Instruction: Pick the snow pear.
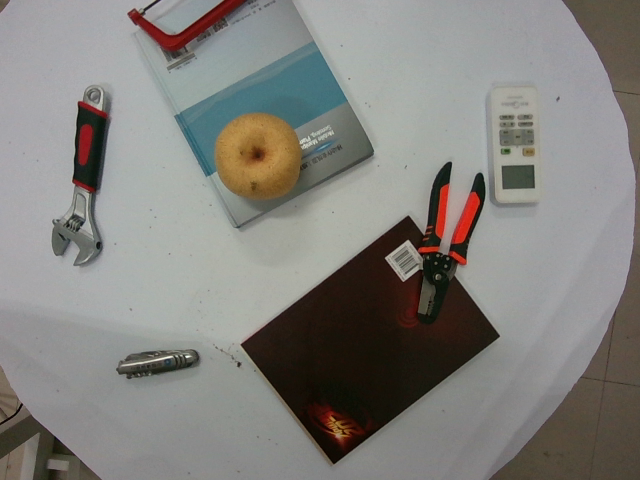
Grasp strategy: vertical